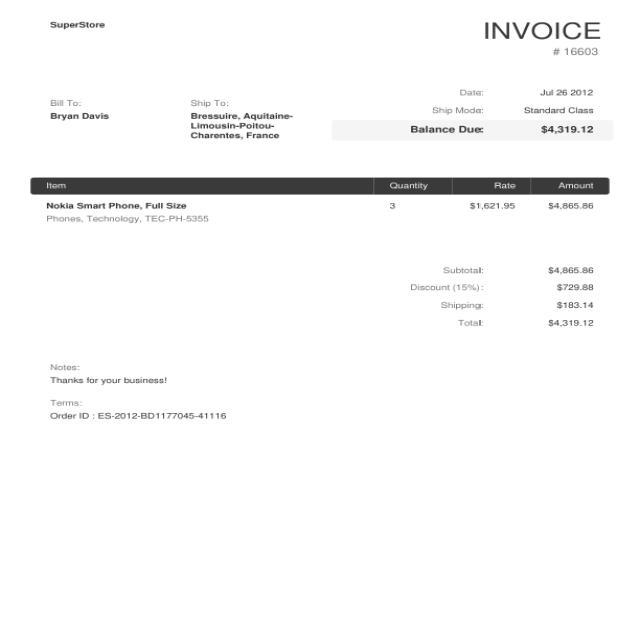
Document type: Invoice